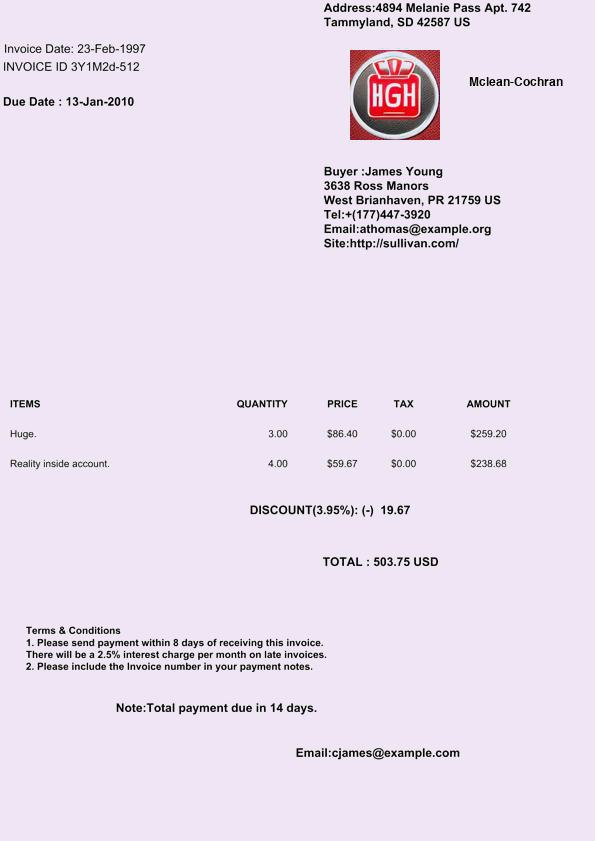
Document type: Invoice